Question: What are the imaging findings?
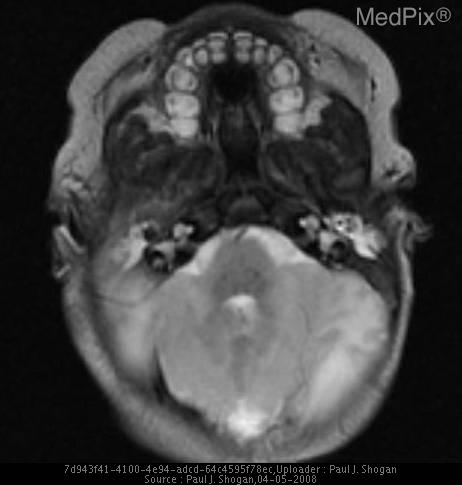
Answer: The imaging shows This patient has agenesis of the corpus callosum.  The posterior fossa is small, with a normally formed cerebellum, which is compressed inferiorly, and the 4th ventricle and cerebral aqueduct are patent.  The globes maintain cross-midline symmetry, and hypotelorism is noted.  The optic tracts are normally formed.  The thalami are fused, and there is partial interhemispheric fusion of the insular parenchyma, and a suggestion of anterior frontal lobe fusion.  There is a partially formed posterior falx cerebri, and anterior interhemispheric fissure.  There is a probable large monoventricle with a dorsal interhemispheric cyst, abutting dysplastic cerebral tissue.  There is an apparent hypoplastic left internal jugular vein.  A cephalocele at the vertex is also noted. T2 weighted axial image through the posterior fossa reveals the cerebellum is normally formed, and the 4th ventricle is patent.  There is no cleft palate..